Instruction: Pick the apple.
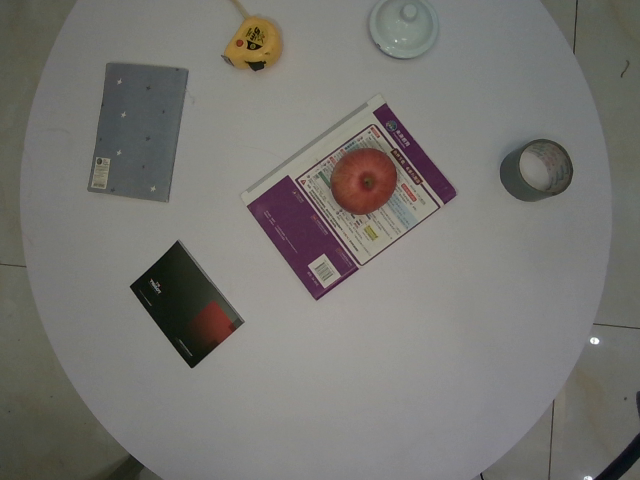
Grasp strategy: vertical